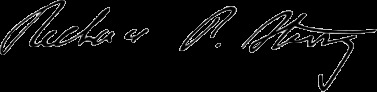
Signature of: richard p strong